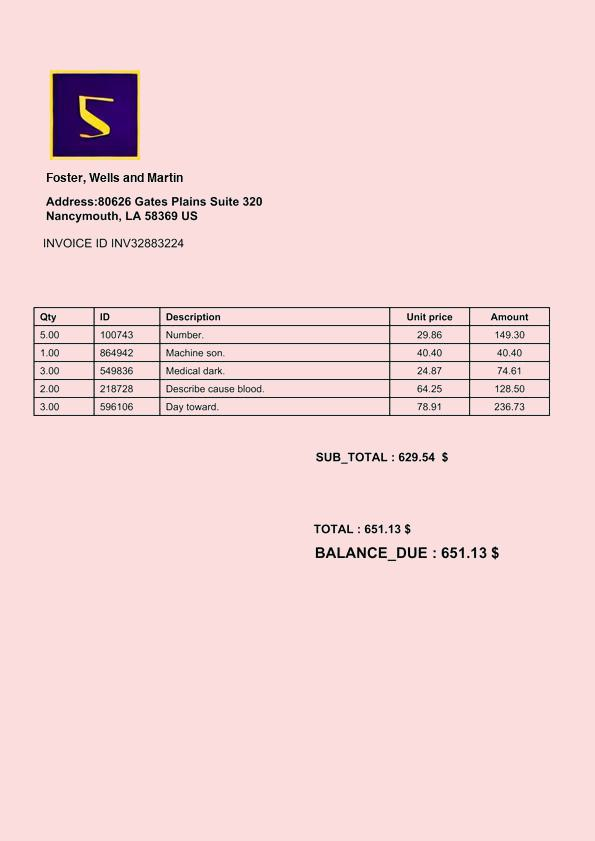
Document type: Invoice